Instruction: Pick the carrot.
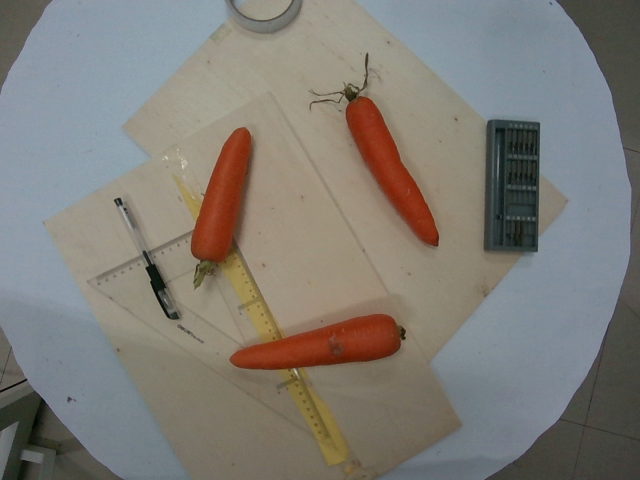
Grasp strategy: vertical